Question: What type of tax is indicated in the document, personal property or real estate?
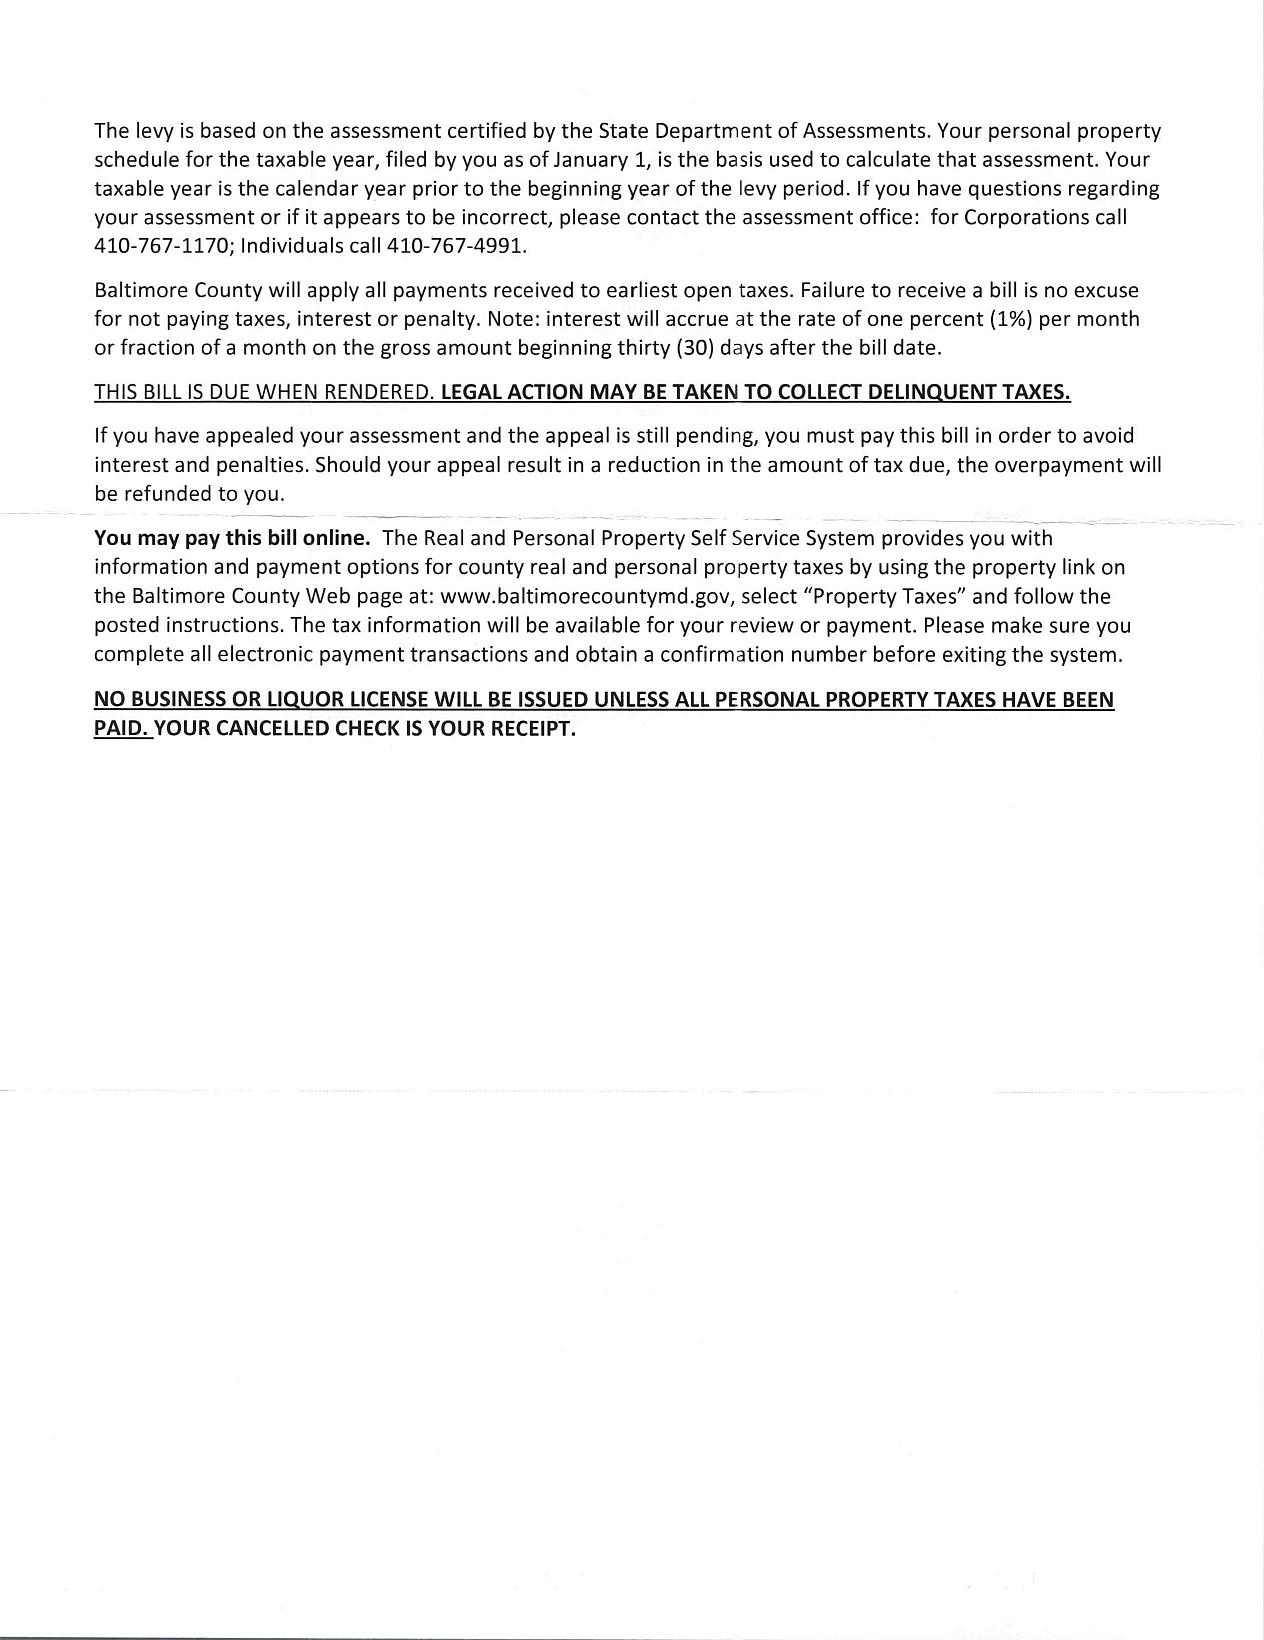
Answer: "Personal Property Tax"